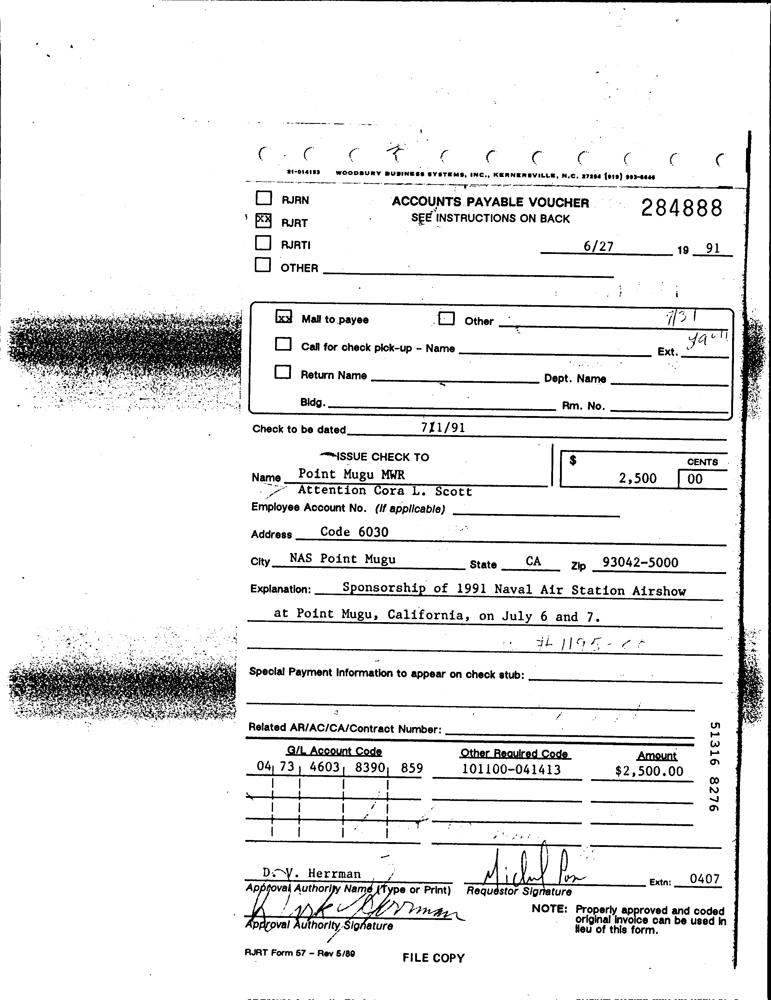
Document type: Invoice